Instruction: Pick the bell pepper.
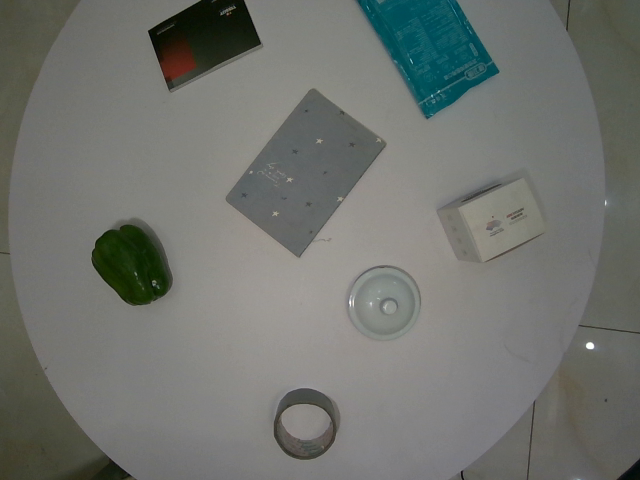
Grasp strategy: vertical